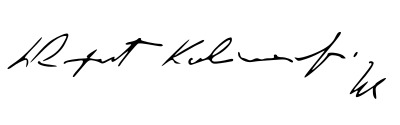
Signature of: raphael kalinowski